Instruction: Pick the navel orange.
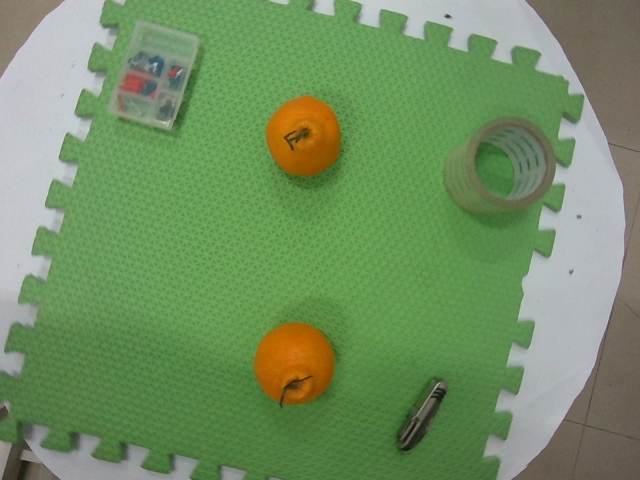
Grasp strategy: vertical